Patient: Male, age 59
A 59 year-old man was admitted with complaints of productive cough and dyspnea. He was healthy until approximately 2 months earlier when he experienced fever, chills and productive cough during a trip to the north of Iran. Non-massive hemoptysis occurred soon after initial presentation. His symptoms worsened despite outpatient management of pneumonia with ceftriaxone and azithromycin. He also developed night sweat and purulent sputum.
Due to progressive symptoms and significant weight loss as well as chest imaging findings (Figure 1), bronchoscopy was performed without remarkable findings. Due to antibiotic treatment failure, he had been treated with standard anti-tuberculosis regimen for 6 weeks in another center without any response.
He lived with his wife and three healthy children and worked as a manager of a service company. He reported smoking 3 cigarettes per day since 20 years ago and occasionally inhaled opiates. He was diabetic since 19 years ago controlled with oral medications. He was otherwise healthy. He did not recall any contact with birds and animals nor with chemical agents.
On admission, he was febrile (38.5 C oral temperature) and normotensive with a respiratory rate of 20 breaths/minute and oxygen saturation rate of 91% with ambient air.
Physical examination was normal except for pallor of conjunctiva.
Further investigations revealed normochromic normocytic anemia (hemoglobin 9.5 mg/dl), leukocytosis (12400 cells/mm3, polymorphonuclears: 76%, eosinophils: 4%), thrombocytosis (536,000/mm3), elevated erythrocyte sedimentation rate (130 mm/1st hr.), normal liver biochemistry and renal function tests. Urinalysis was normal. Antinuclear antibodies (ANA) and antineutrophil cytoplasmic antibodies (ANCA) were negative. Glycosylated hemoglobin (HbA1C) and fasting plasma glucose (FPG) were 6.9% and 115 mg/dl, respectively. Level of immunoglobulins and lymphocytes, flow cytometric analysis and nitroblue tetrazolium test as well as human immune deficiency virus serology were unremarkable. Moreover, scar of the bacille Calmette-Guerin (BCG) vaccine was evident.
Echocardiography was normal. Repeated bronchoscopy in our center revealed mucosal secretion without endobronchial lesion. Transbronchial lung biopsy as well as bronchoalveolar lavage specimens were negative for pathogenic bacteria, fungi and mycobacterial agents by smears, cultures and polymerase chain reaction.
Based on his progressive condition and negative investigations (Figure 2), CT-guided biopsy of the lung lesion was performed, which revealed alveolated lung parenchyma with interstitial thickening due to infiltration of lymphoplasma cells as well as some eosinophils and a few ill-defined hyaline septate hyphae. After a few days, white yellow colonies grew in Sabouraud dextrose agar. As observed microscopically, it was hyaline mold producing conidia in clusters compatible with Acremonium spp. The conidia were elongated and arranged in loose clusters in a crisscross formation at the tip of a long, slender, delicate conidiophore (Figures 3 and 4). Biochemical analysis confirmed the morphological diagnosis of the cultured microorganism to be Acremonium spp.
Itraconazole 200 mg twice daily was initiated and within a week, respiratory symptoms ameliorated and after a couple of weeks he was symptom-free and chest-X-ray was completely normal (Figure 5). The patient continued taking itraconazole for a period of 6 months.
Keywords: acremonium, diabetes, immunocompromised host, pneumonia, systemic infection
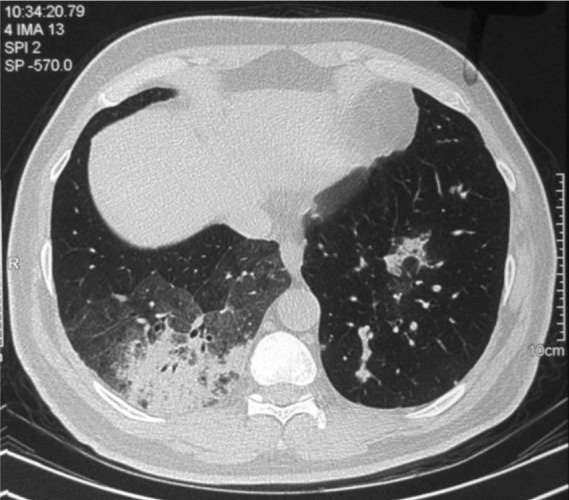
Image caption: Chest CT revealed alveolar consolidation and adjacent ground glass opacity in the right lower lobe.